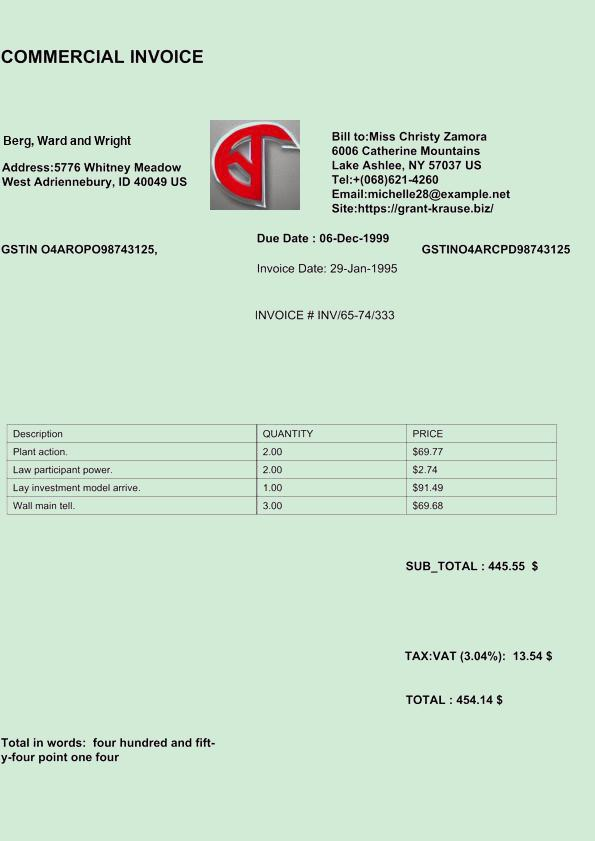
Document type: Invoice